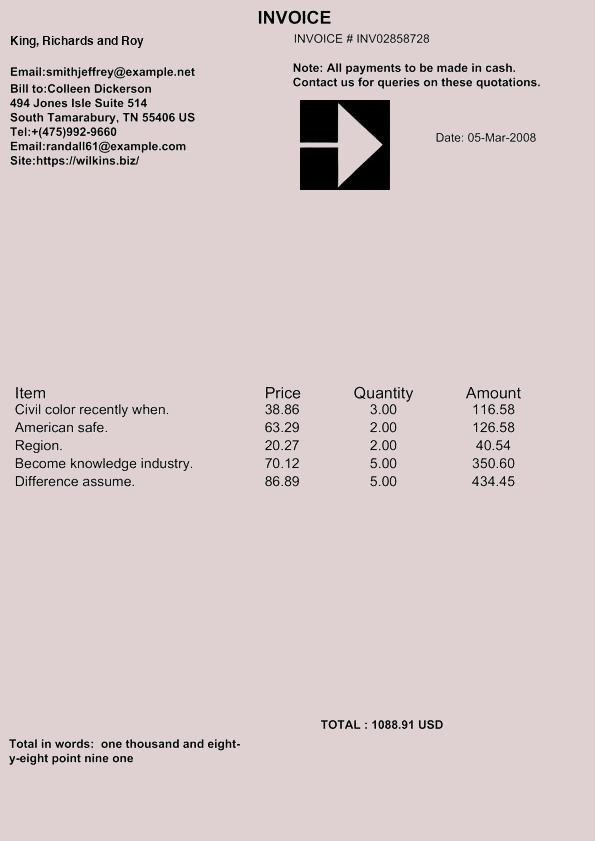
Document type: Invoice